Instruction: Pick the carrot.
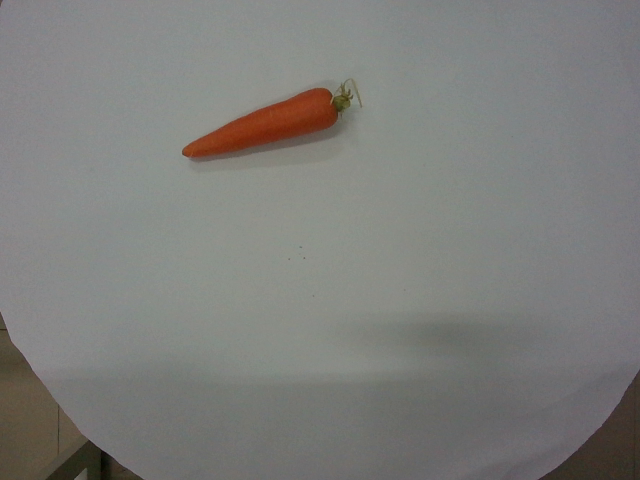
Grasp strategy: vertical